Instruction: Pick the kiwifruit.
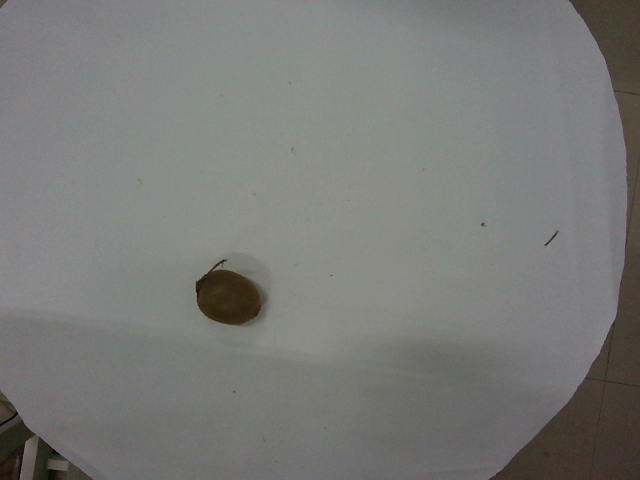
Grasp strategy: vertical